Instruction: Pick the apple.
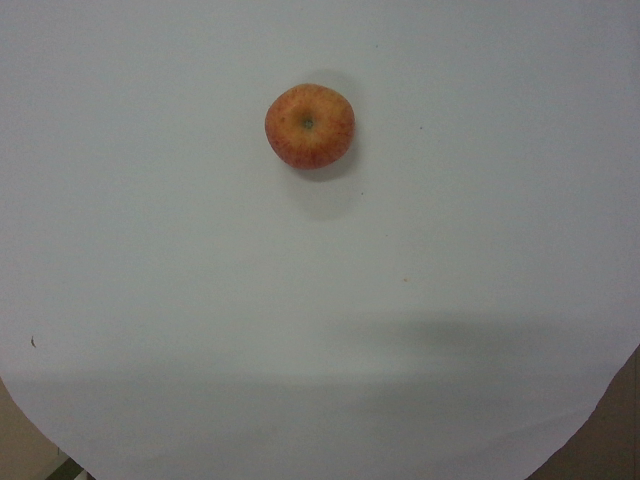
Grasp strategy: vertical